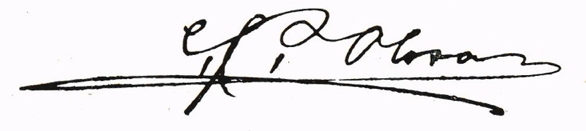
Signature of: carl petrus olsson